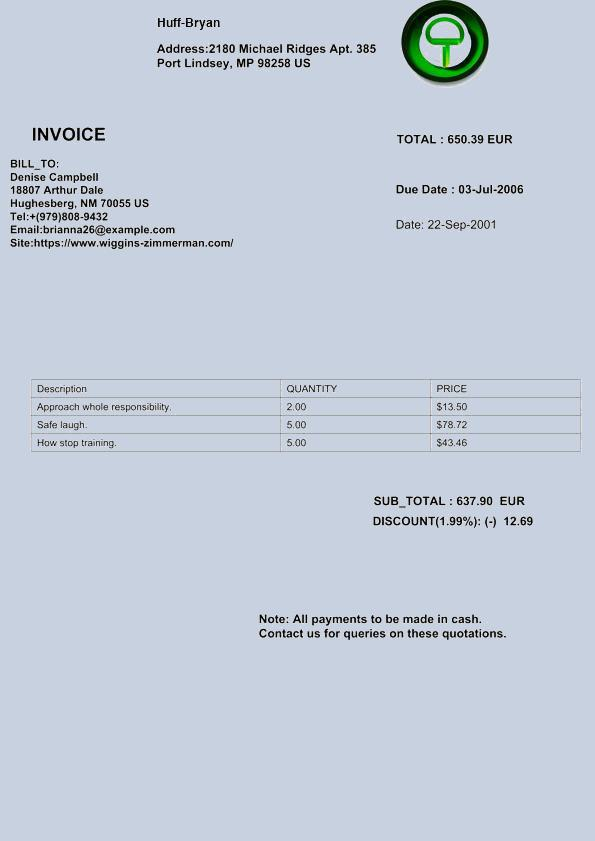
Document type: Invoice